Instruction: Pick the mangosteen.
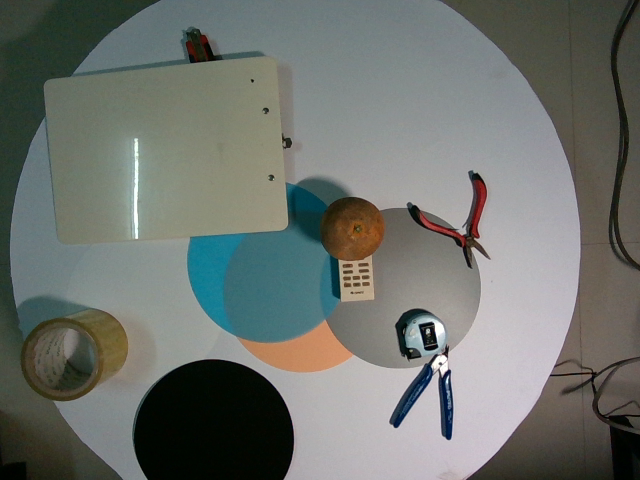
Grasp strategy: vertical